Question: What is the assessed value of the property as noted in the document?
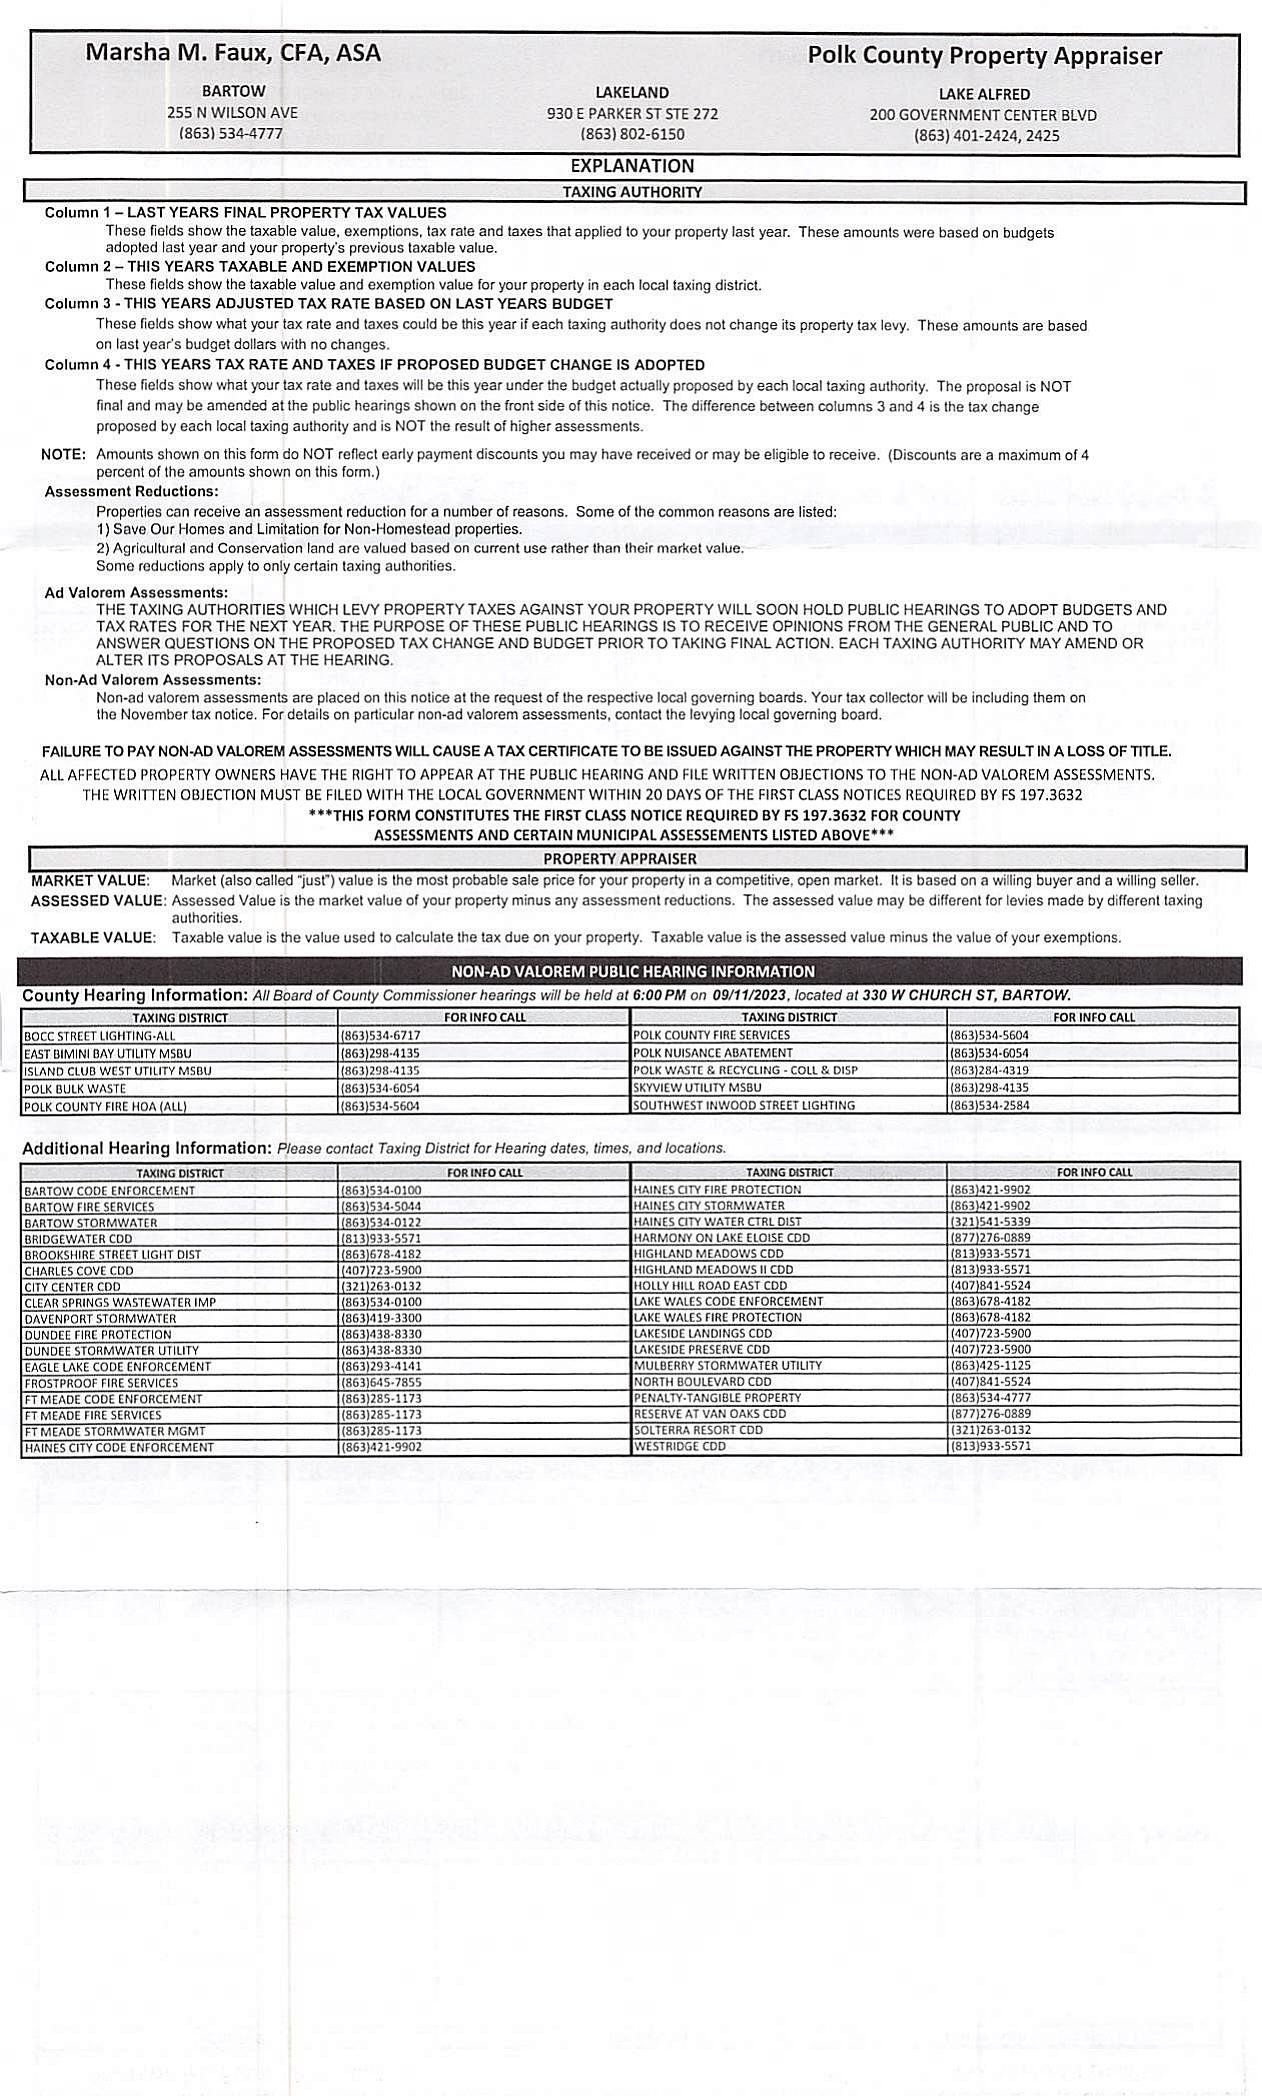
Answer: "Assessed Value is the final taxed value of your property minus any assessment reductions. The assessed value may be different for each taxing authority."